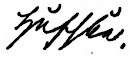
Signature of: eduard huschke